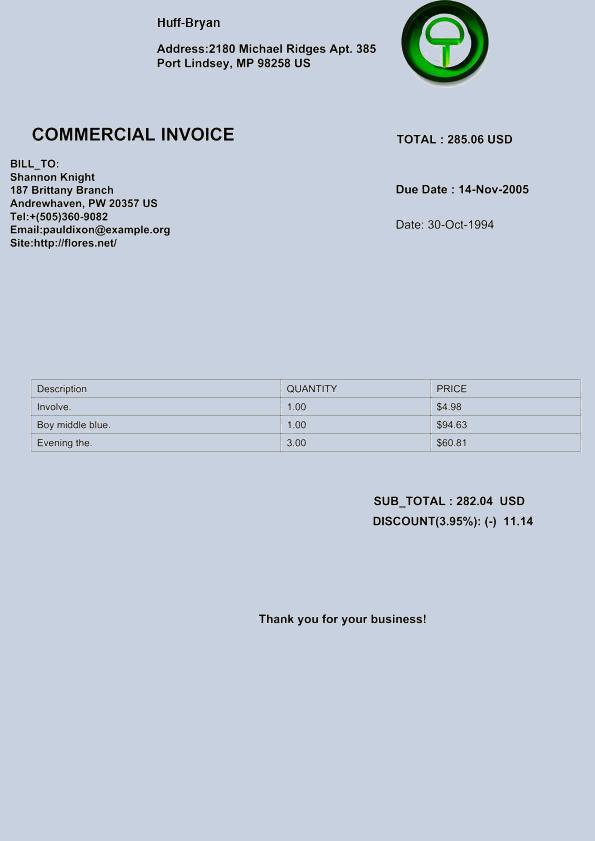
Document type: Invoice